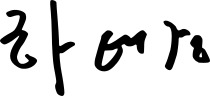
Signature of: ha tae keung